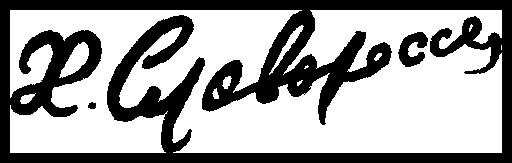
Signature of: khariton slavorosof